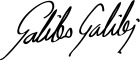
Signature of: galileo galilei